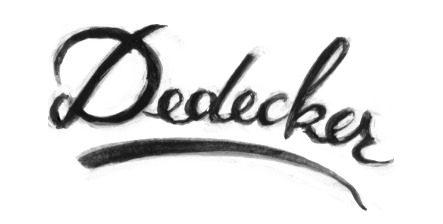
Signature of: guy dedecker